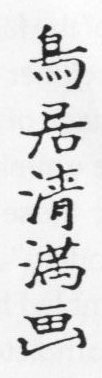
Signature of: torii kiyomitsu